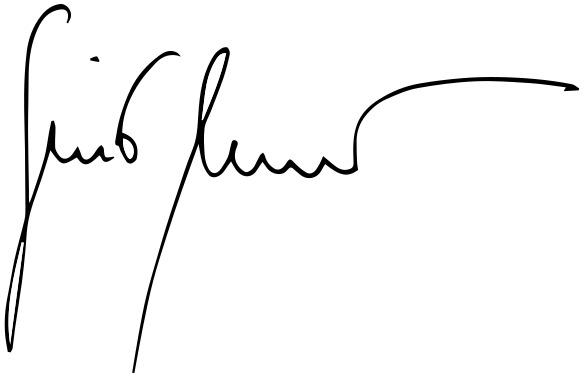
Signature of: guido westerwelle